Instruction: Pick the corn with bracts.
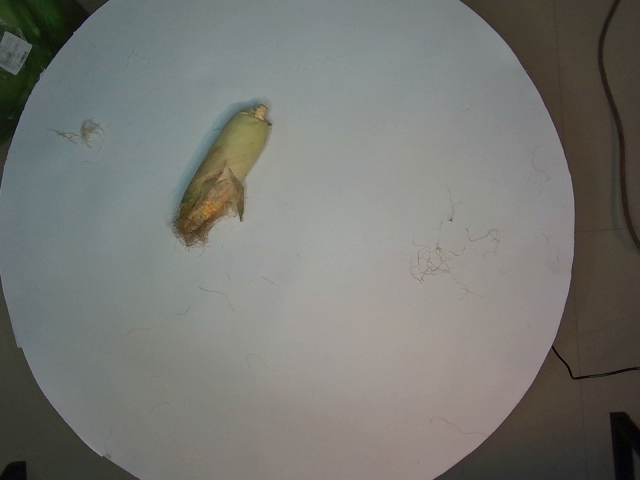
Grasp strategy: vertical